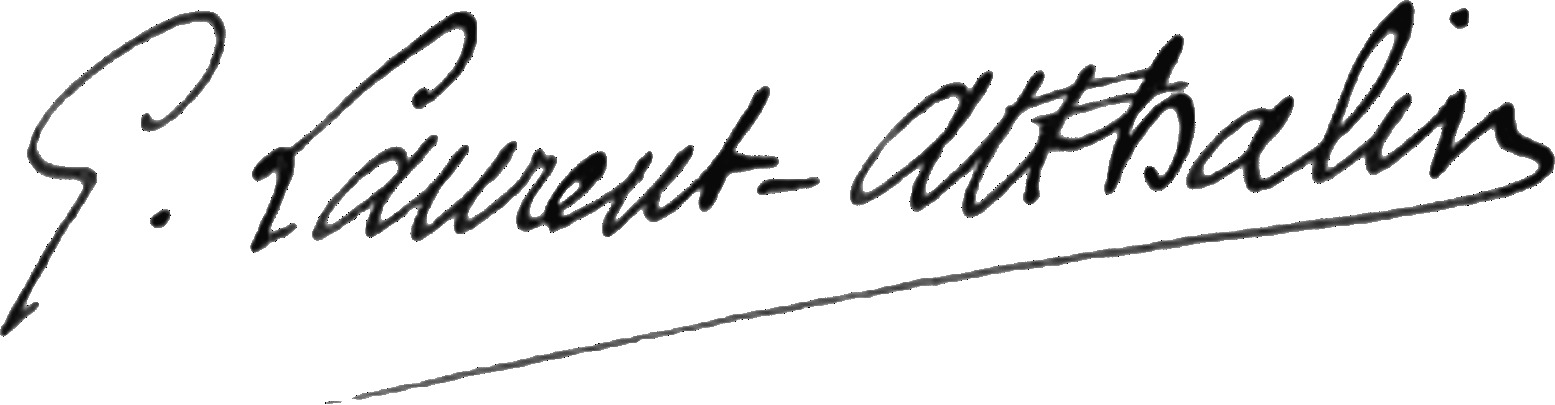
Signature of: gaston laurent atthalin